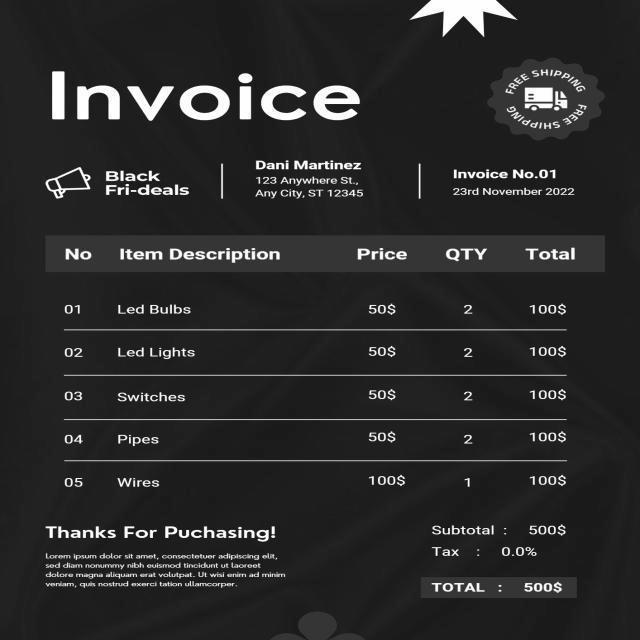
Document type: Invoice